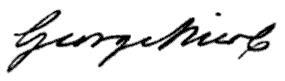
Signature of: george nicol